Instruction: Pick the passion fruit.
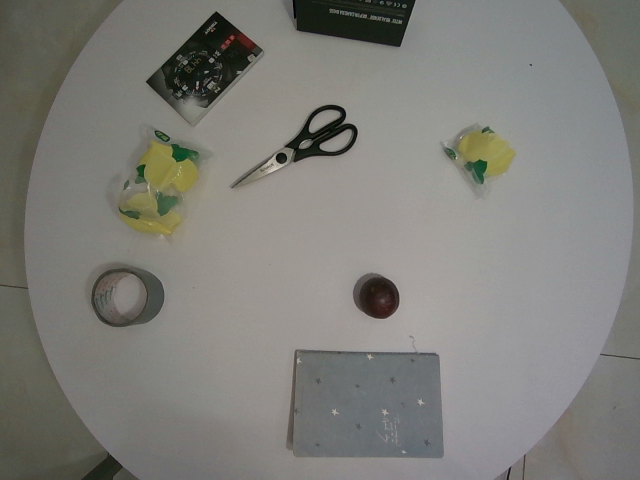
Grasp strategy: vertical